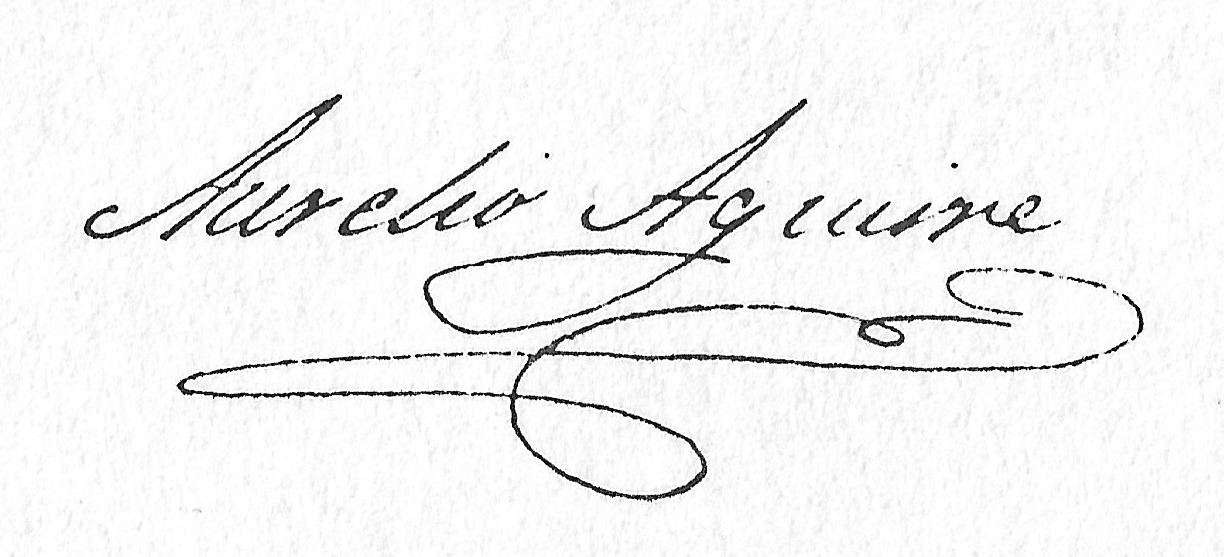
Signature of: aurelio aguirre